Can you pull out the amount in words, numerical amount, payee's name, date of the cheque, and the bank's name from the image?
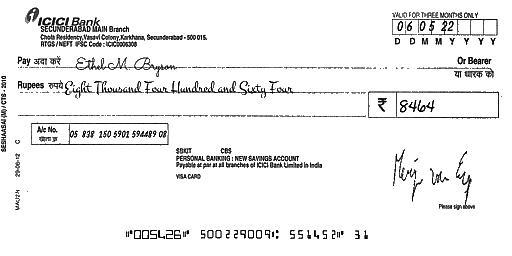
amt_in_words: Eight Thousand Four Hundred and Sixty Four
amt_in_figures: 8464
payee_name: Ethel M. Bryson
bank_name: ICICI Bank
cheque_date: 06/05/22